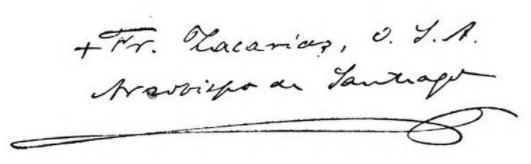
Signature of: zacarías martínez núñez